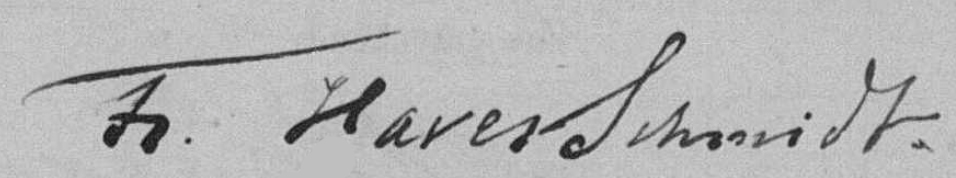
Signature of: piet paaltjens